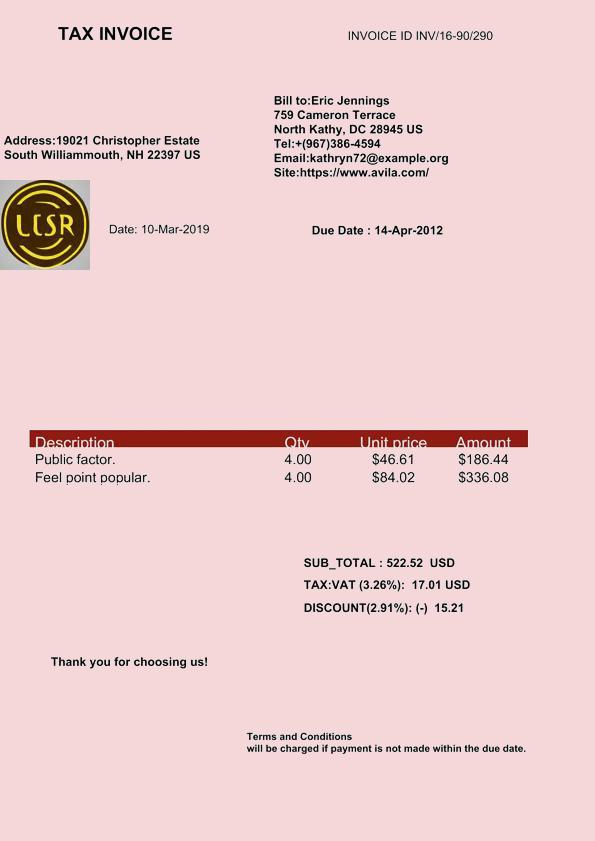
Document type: Invoice